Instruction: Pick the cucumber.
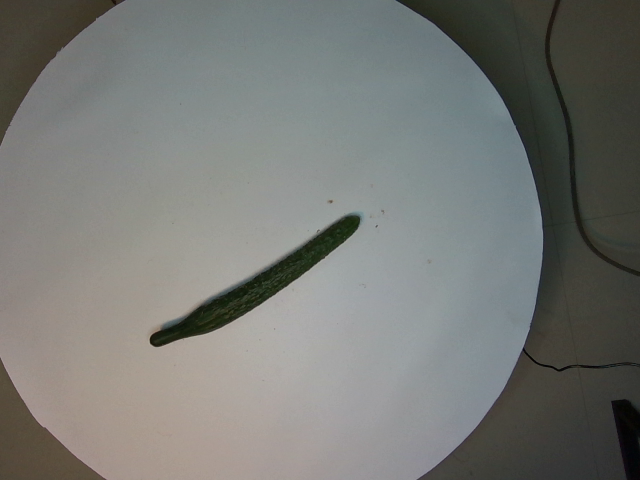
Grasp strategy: vertical